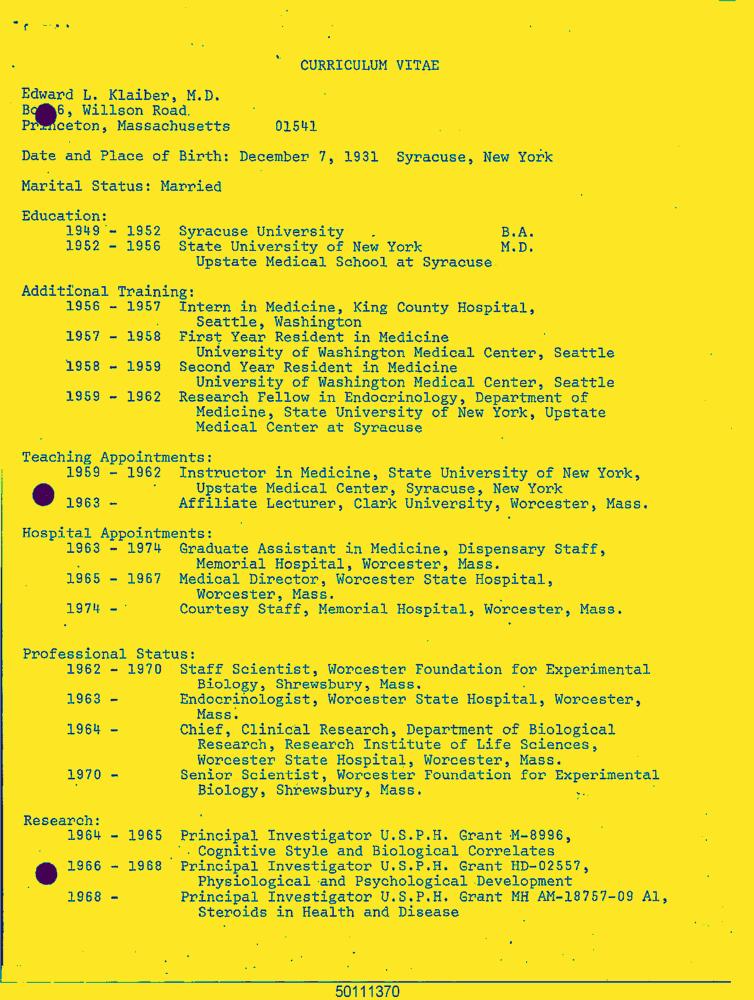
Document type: Resume-Doc